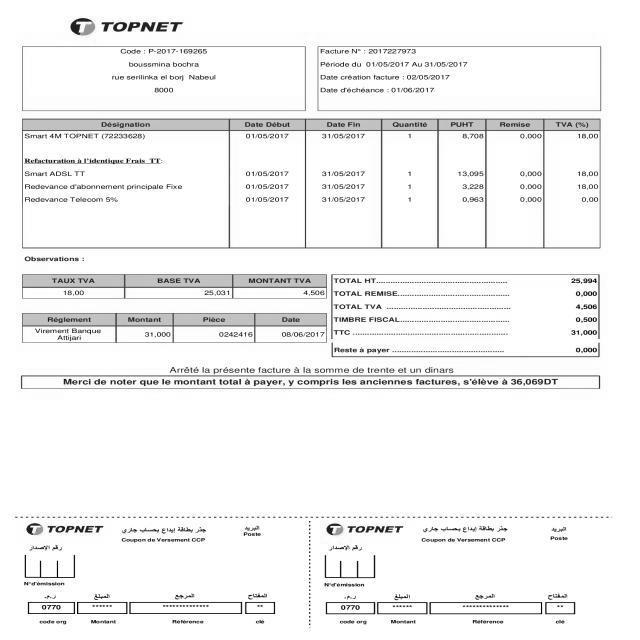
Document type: Invoice